Question: How does the patient history play a role?
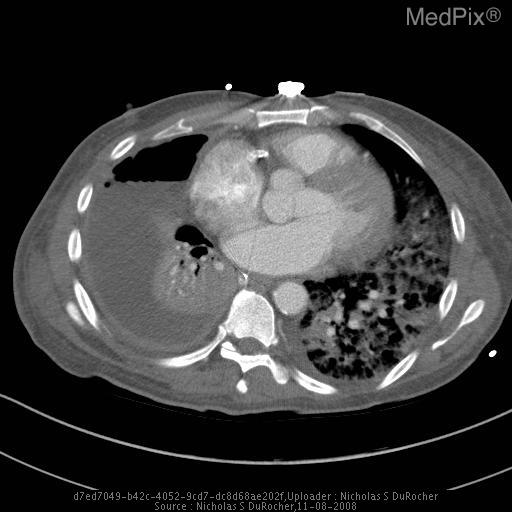
Answer: The patient's history of 60 yo M brought in from outside facility after being on broad spectrum antibiotics x 5 days.

The patients presents with severe dyspnea, renal failure, and hypotension.  Soon after admitance, the patient progressed to frank Acute Respiratory Distress Syndrome is key in understanding the case.